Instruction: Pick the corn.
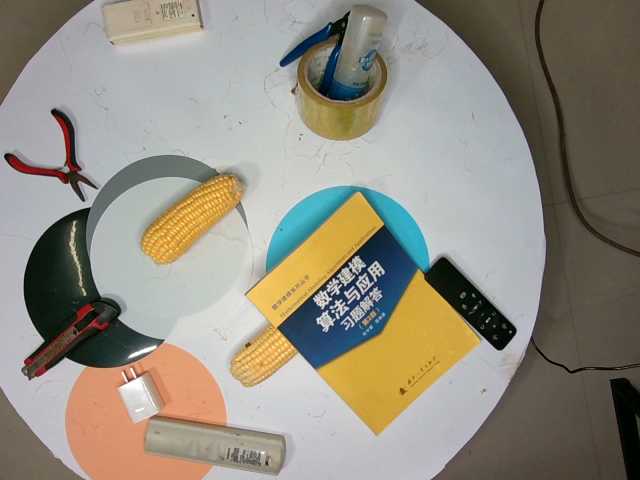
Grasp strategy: vertical